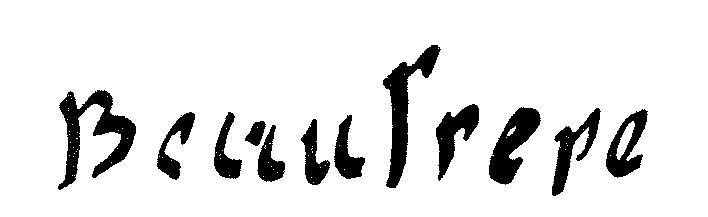
Signature of: adolphe beaufrère